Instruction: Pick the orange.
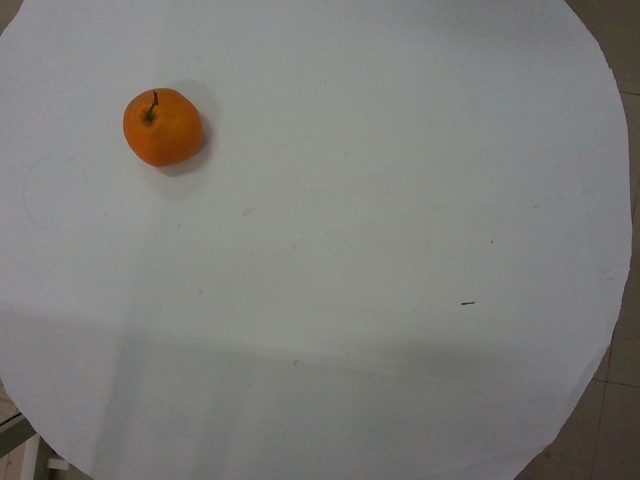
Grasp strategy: vertical